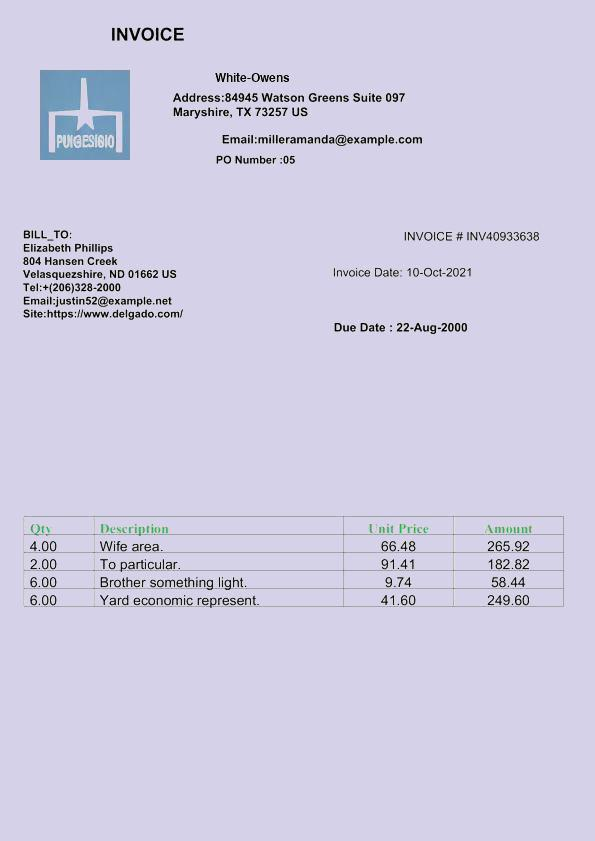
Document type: Invoice